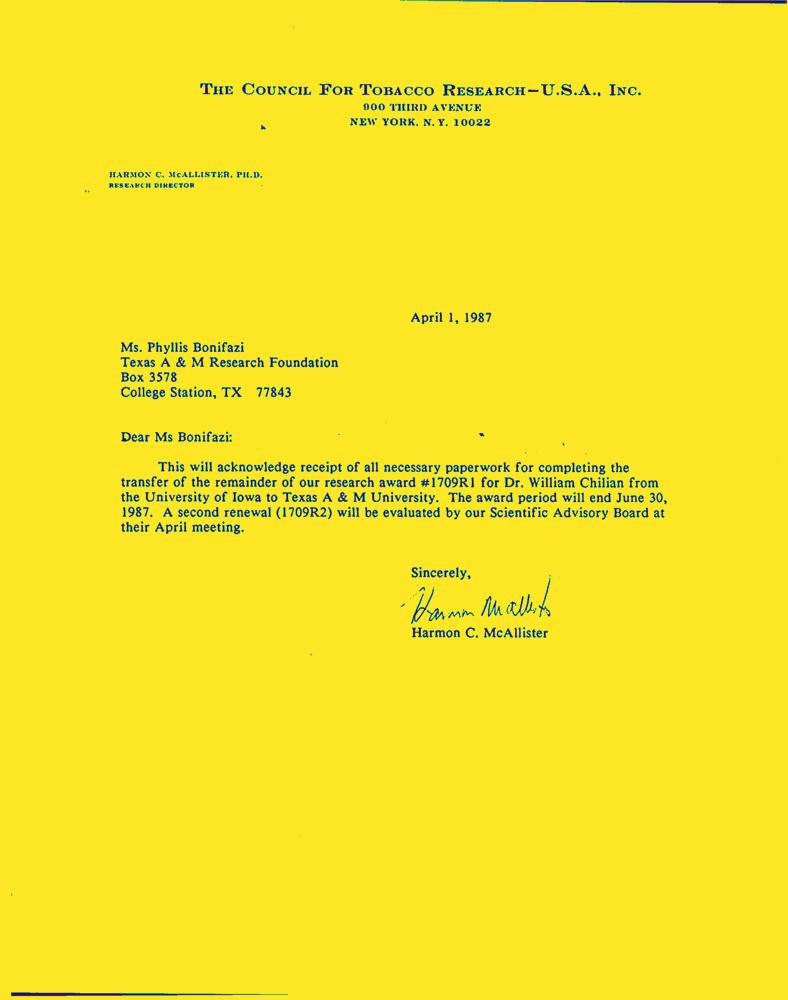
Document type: Letter-Doc